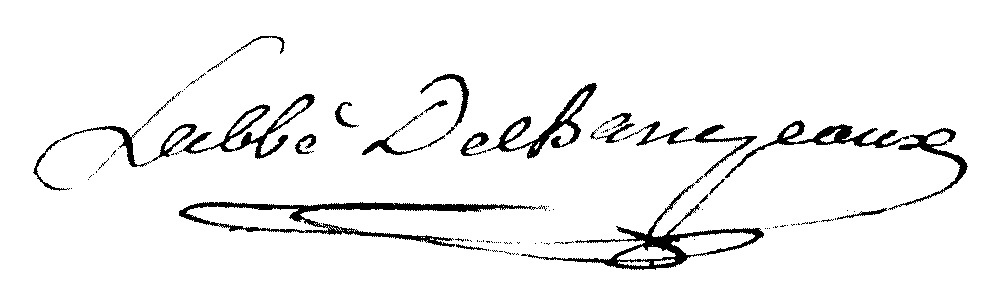
Signature of: joseph nicolas de champeaux